Question: How does the patient history play a role?
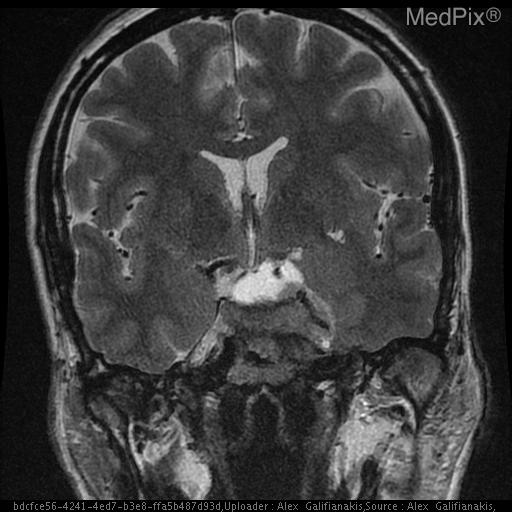
Answer: The patient's history of 42 y.o. woman with elevated prolactin. Please evaluate for evidence of pituitary adenoma is key in understanding the case.